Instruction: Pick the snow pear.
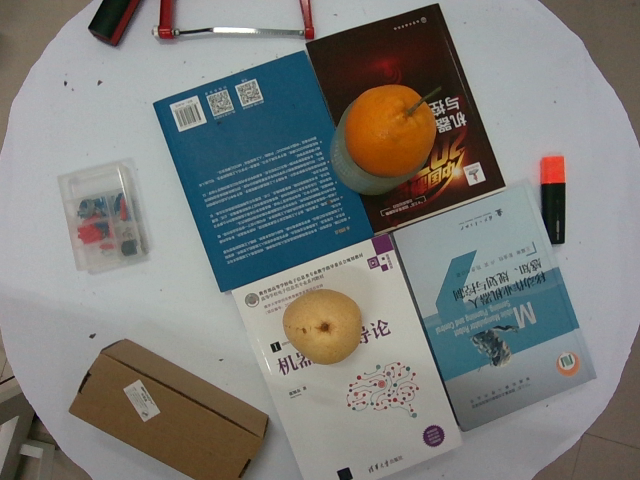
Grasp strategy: vertical